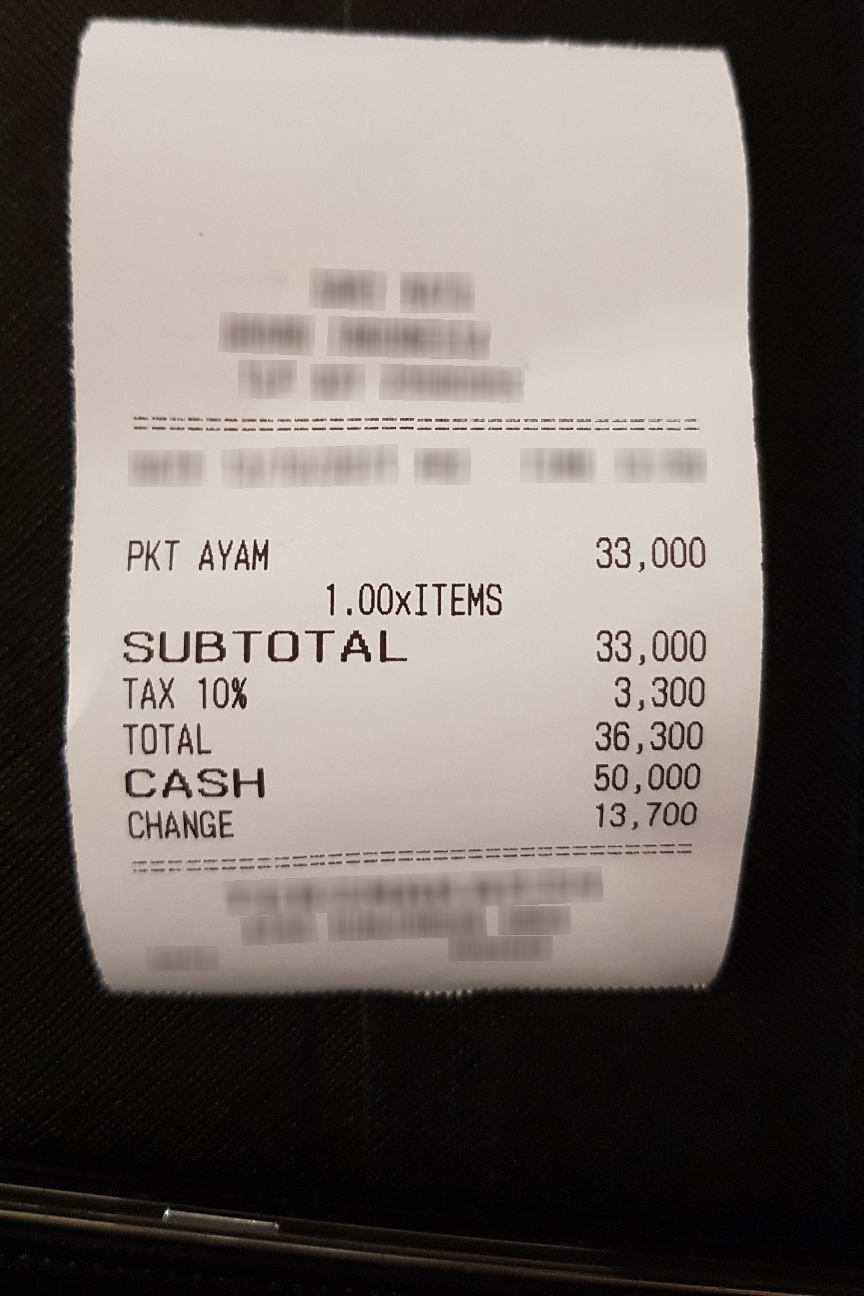
Number of items: 2
Subtotal: 33,000
Tax: 3,300
Total: 36,300
OCR text regions:
text: TOTAL
text: 36,300
text: CASH
text: 50,000
text: CHANGE
text: 13,700
text: 1.00xITEMS
text: PKT
text: AYAM
text: 33,000
text: SUBTOTAL
text: 33,000
text: TAX
text: 10%
text: 3,300